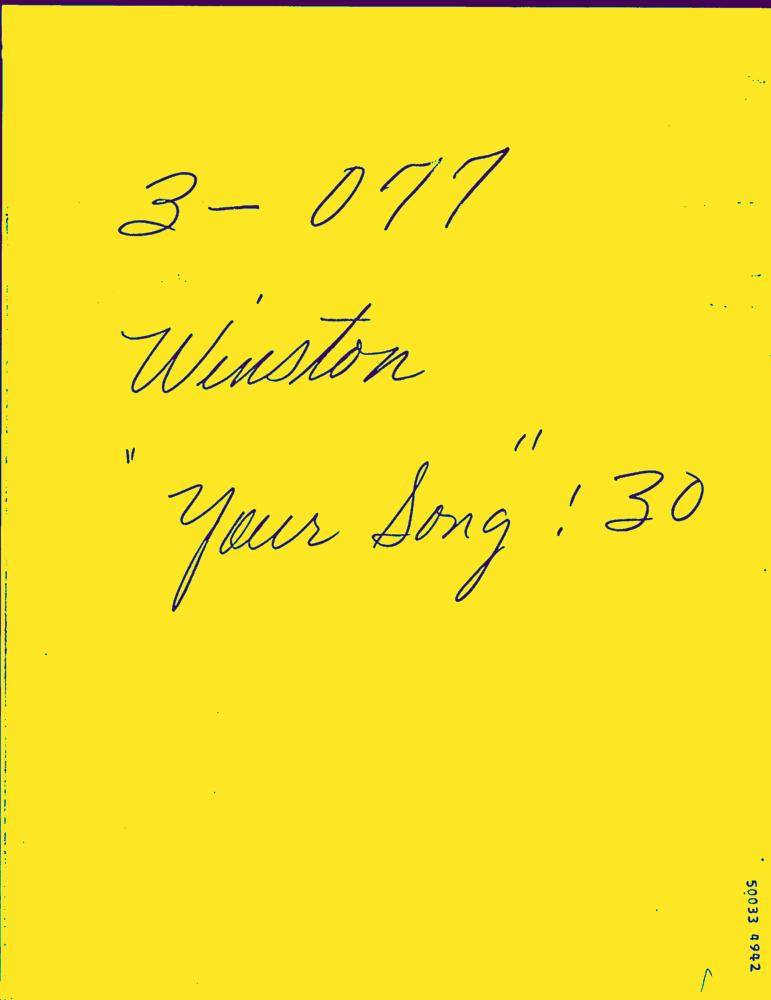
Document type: Letter-Doc